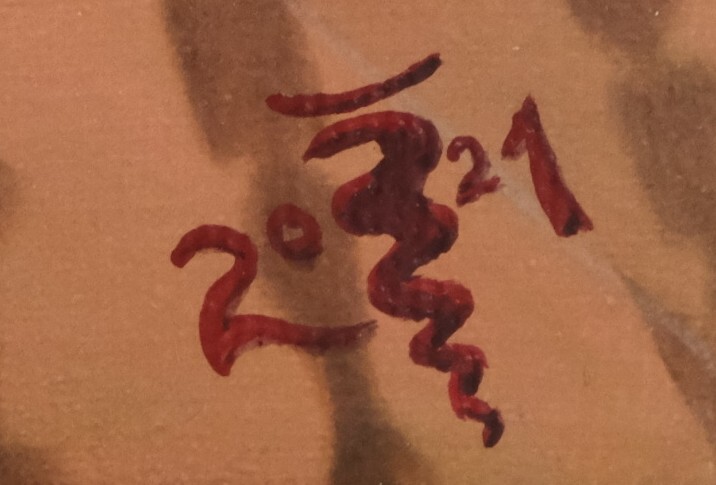
Signature of: jaroslav solc